Question: How is the history relevant to the case?
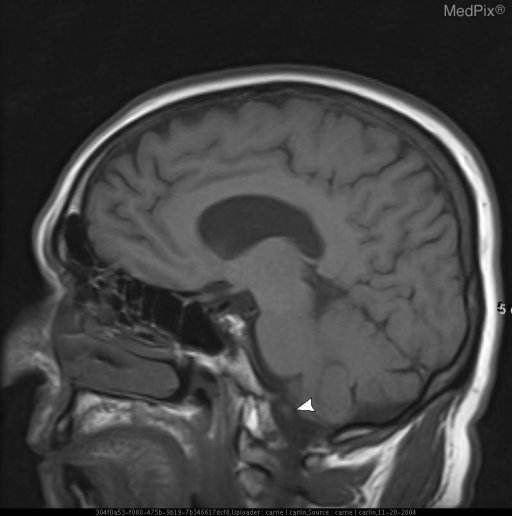
Answer: The patient's history of 65 year old white male presents with several year history of vertigo. is key in understanding the case.